Question: What is the potential diagnosis?
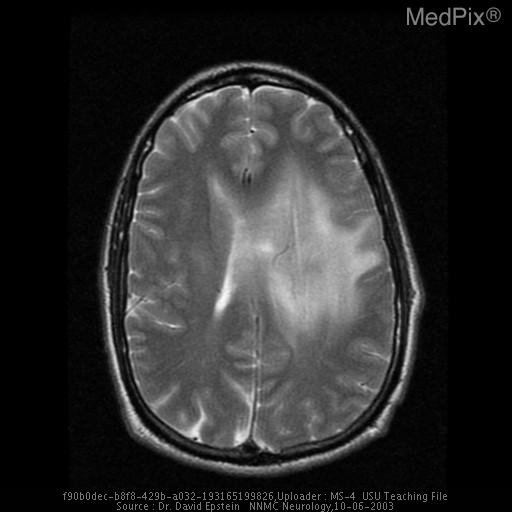
Answer: The possible diagnosis includes • Astrocytoma - Anaplastic (usually does not show 'cystic' or necrotic area)
• Glioblastoma Multiforme (usually brighter enhancement)
• Primary CNS Lymphoma (usually lower signal on T2W)
• Tumefactive Demyelination (usually does not show edema like this).